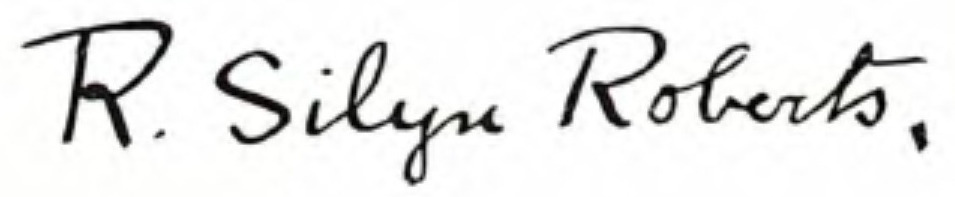
Signature of: r silyn roberts